Question: What jurisdiction, city, or county is the document associated with?
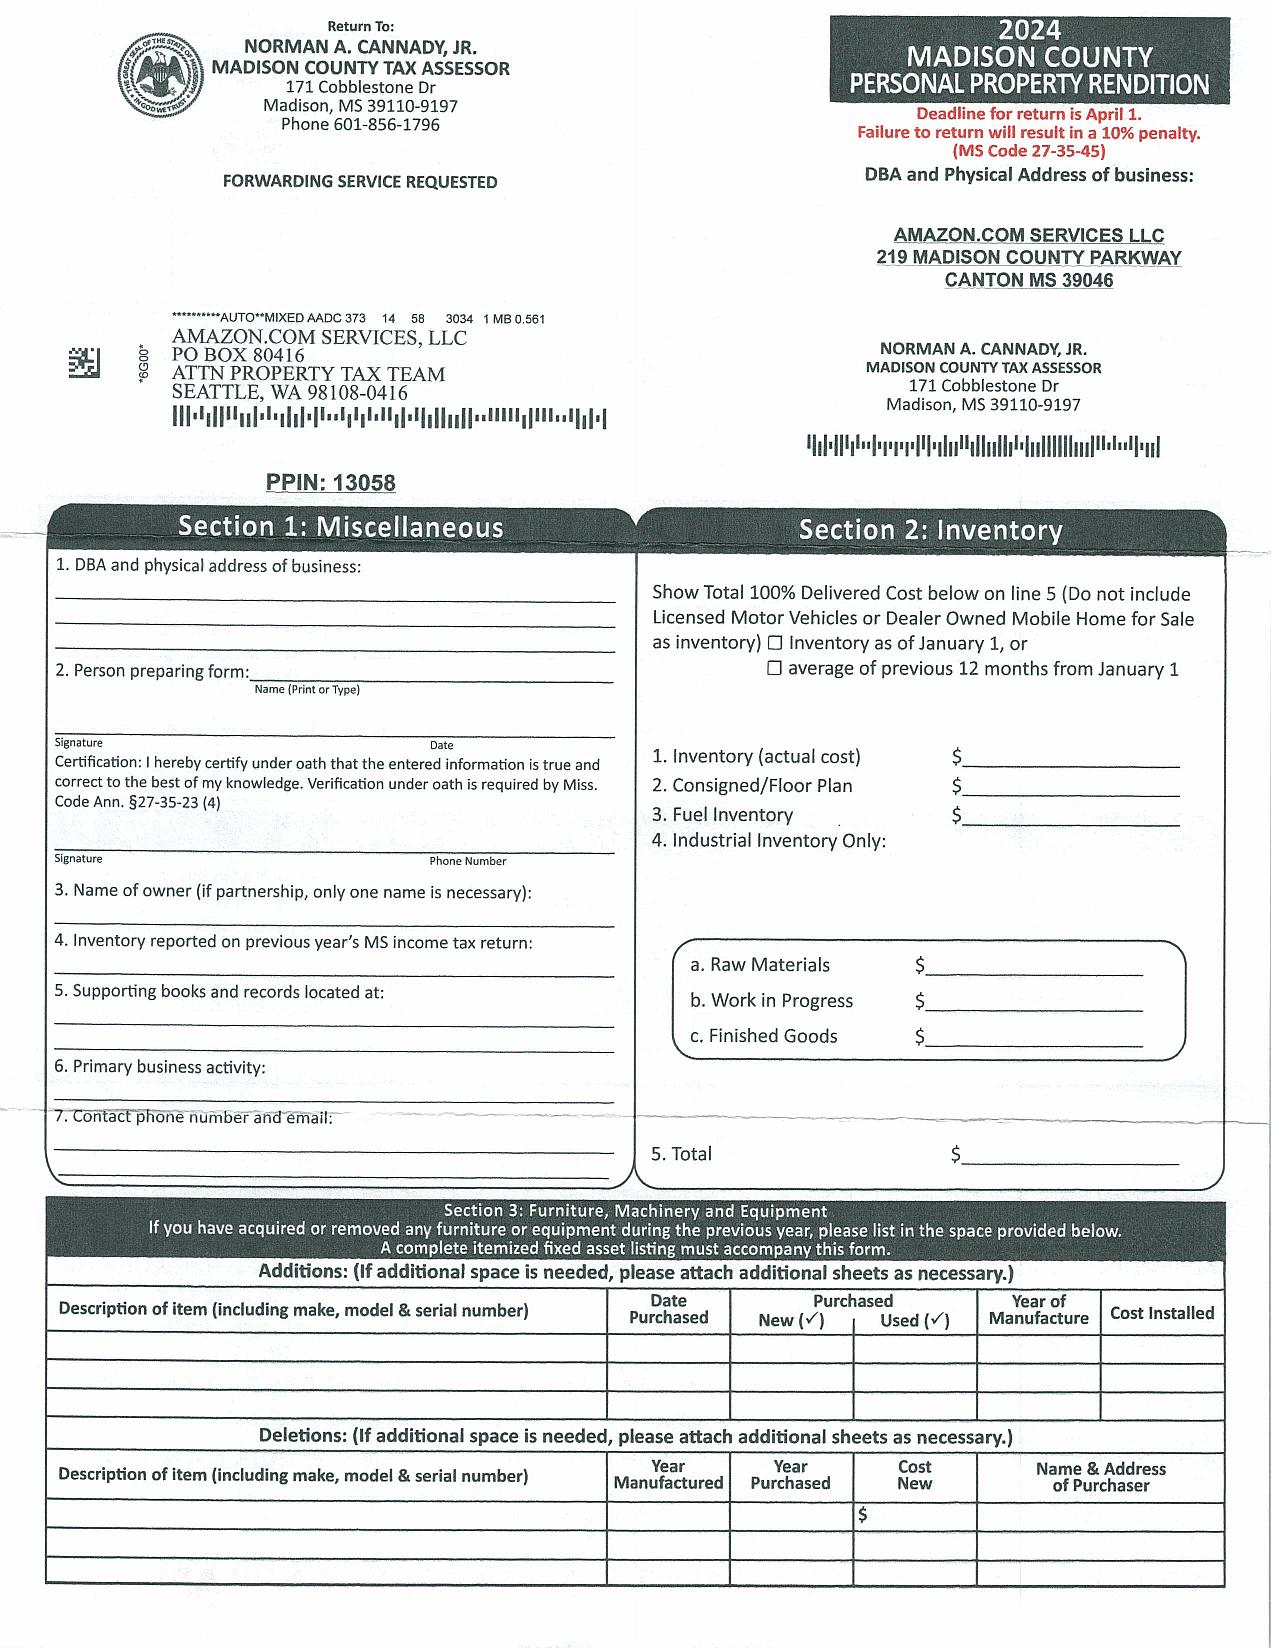
Answer: "Madison County"